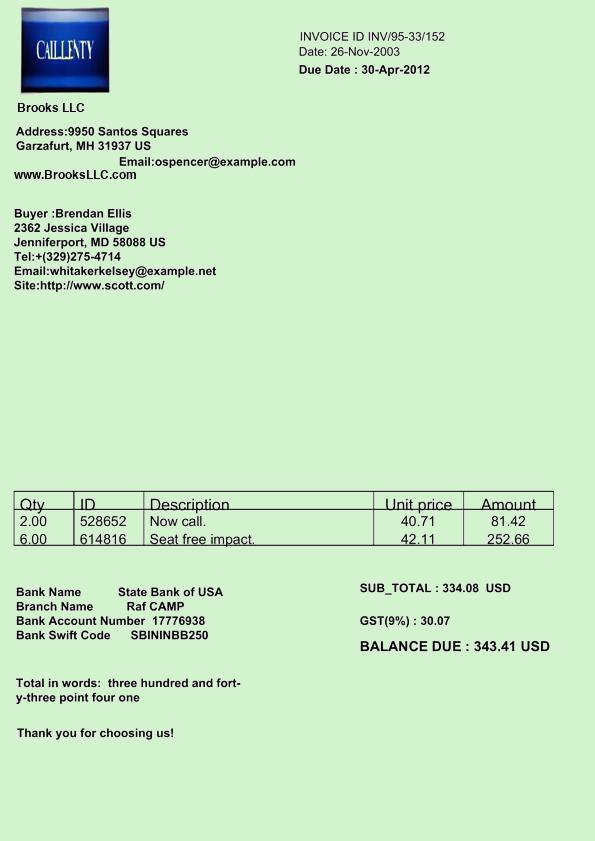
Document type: Invoice